Question: What are the imaging findings?
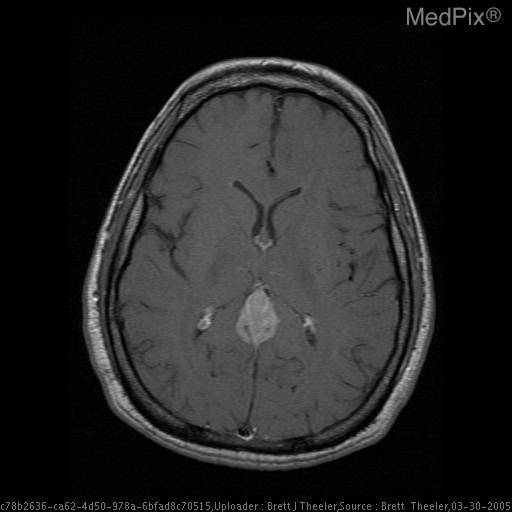
Answer: The imaging shows Large pineal region mass. Homognenous, hyperintense mass on the T1WI.  Note the extension of the mass into the tentorium, extension into the collicular plate, and the anterior displacement of the diencephalon and corpus callosum on the sagittal image.  Surprisingly, this mass has not appear to have significantly blocked the aqueduct of Sylvius, and the fourth ventricle does not appear dilated..